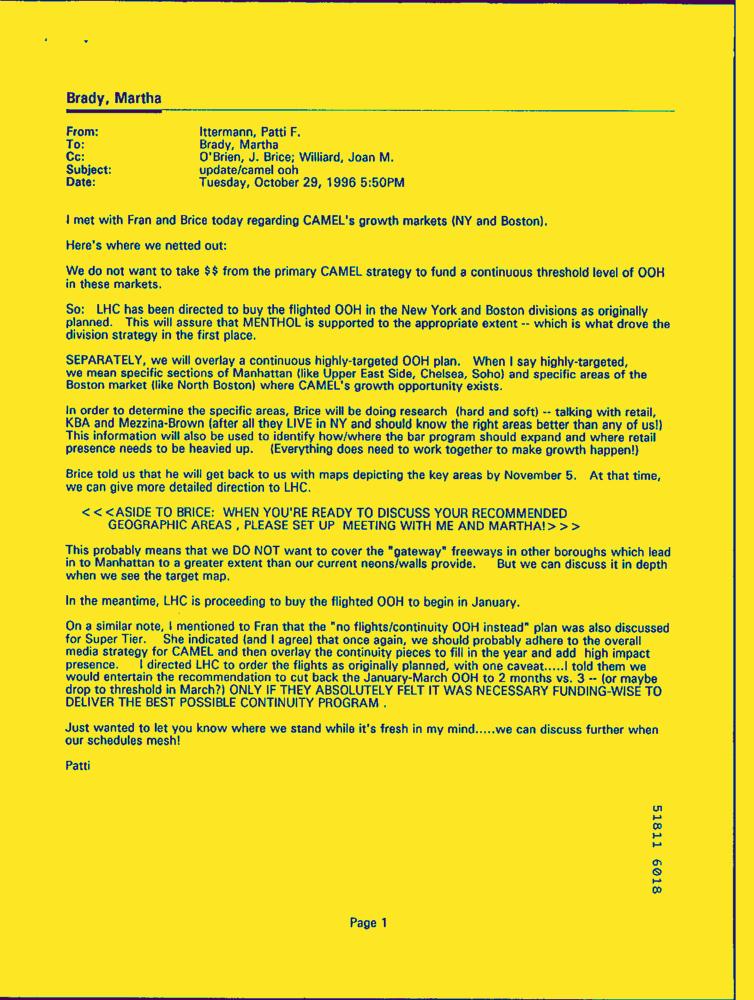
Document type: Letter-Doc